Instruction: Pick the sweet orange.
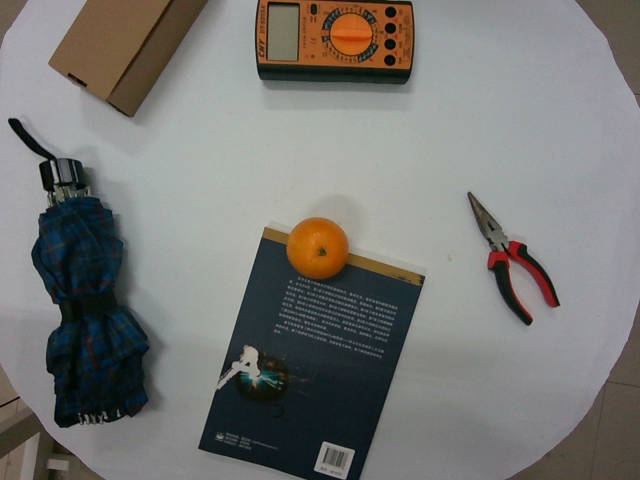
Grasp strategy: vertical